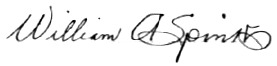
Signature of: william a spinks